Question: What was observed in the imaging?
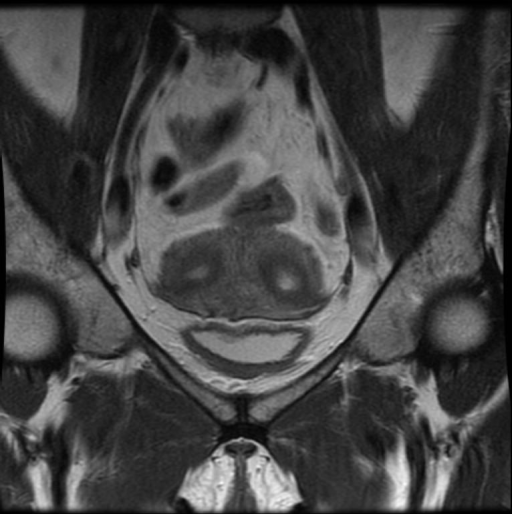
Answer: The imaging shows Bicornuate uterus with uterine tissue between horns Replace this - DESCRIPTION OF THE IMAGE OR FINDINGS..